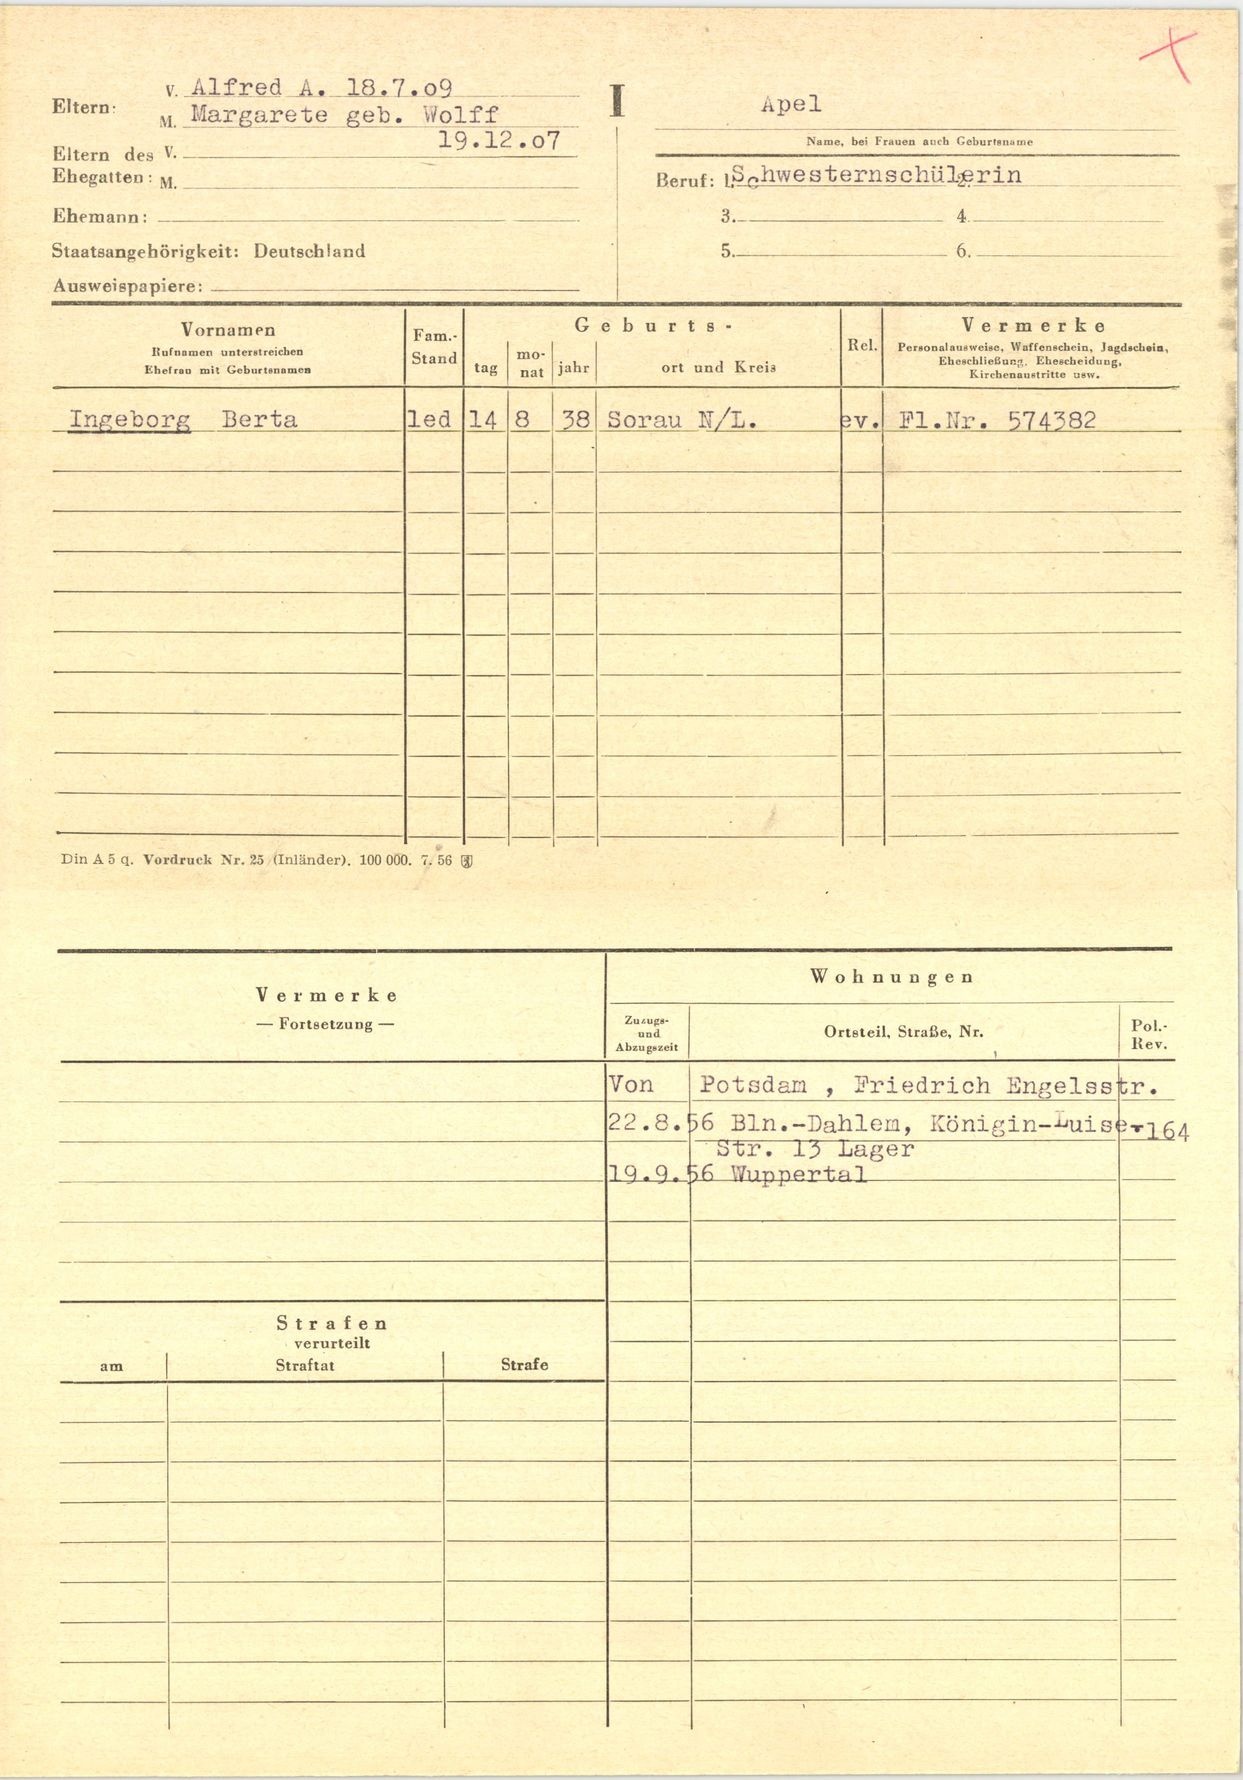
Apel